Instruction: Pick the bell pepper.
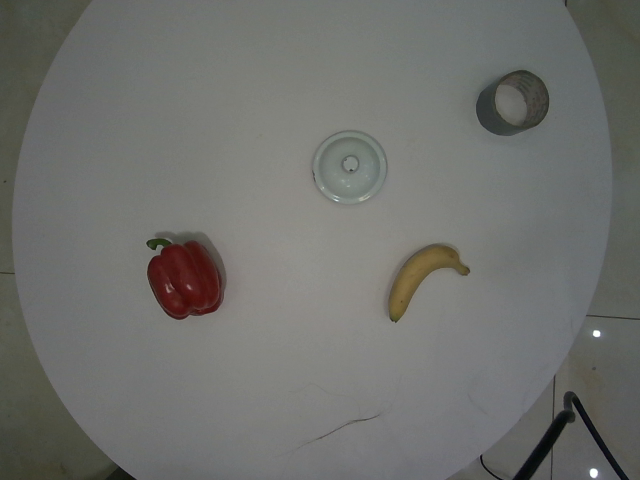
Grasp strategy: vertical